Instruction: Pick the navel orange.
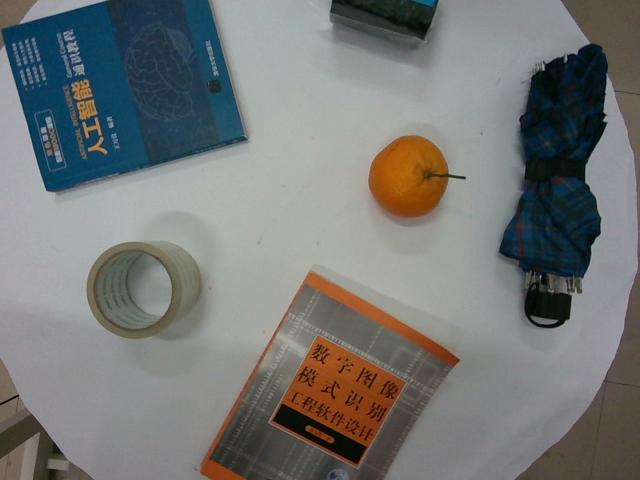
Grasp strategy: vertical